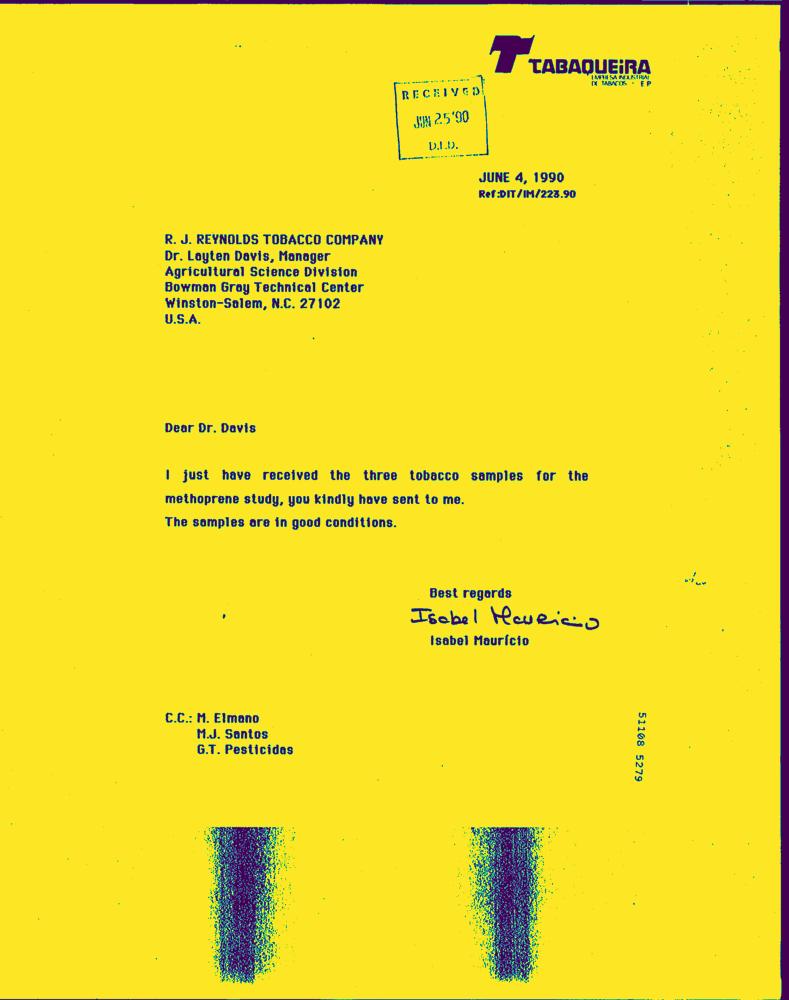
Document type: Letter-Doc